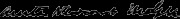
Signature of: anita newcomb mcgee